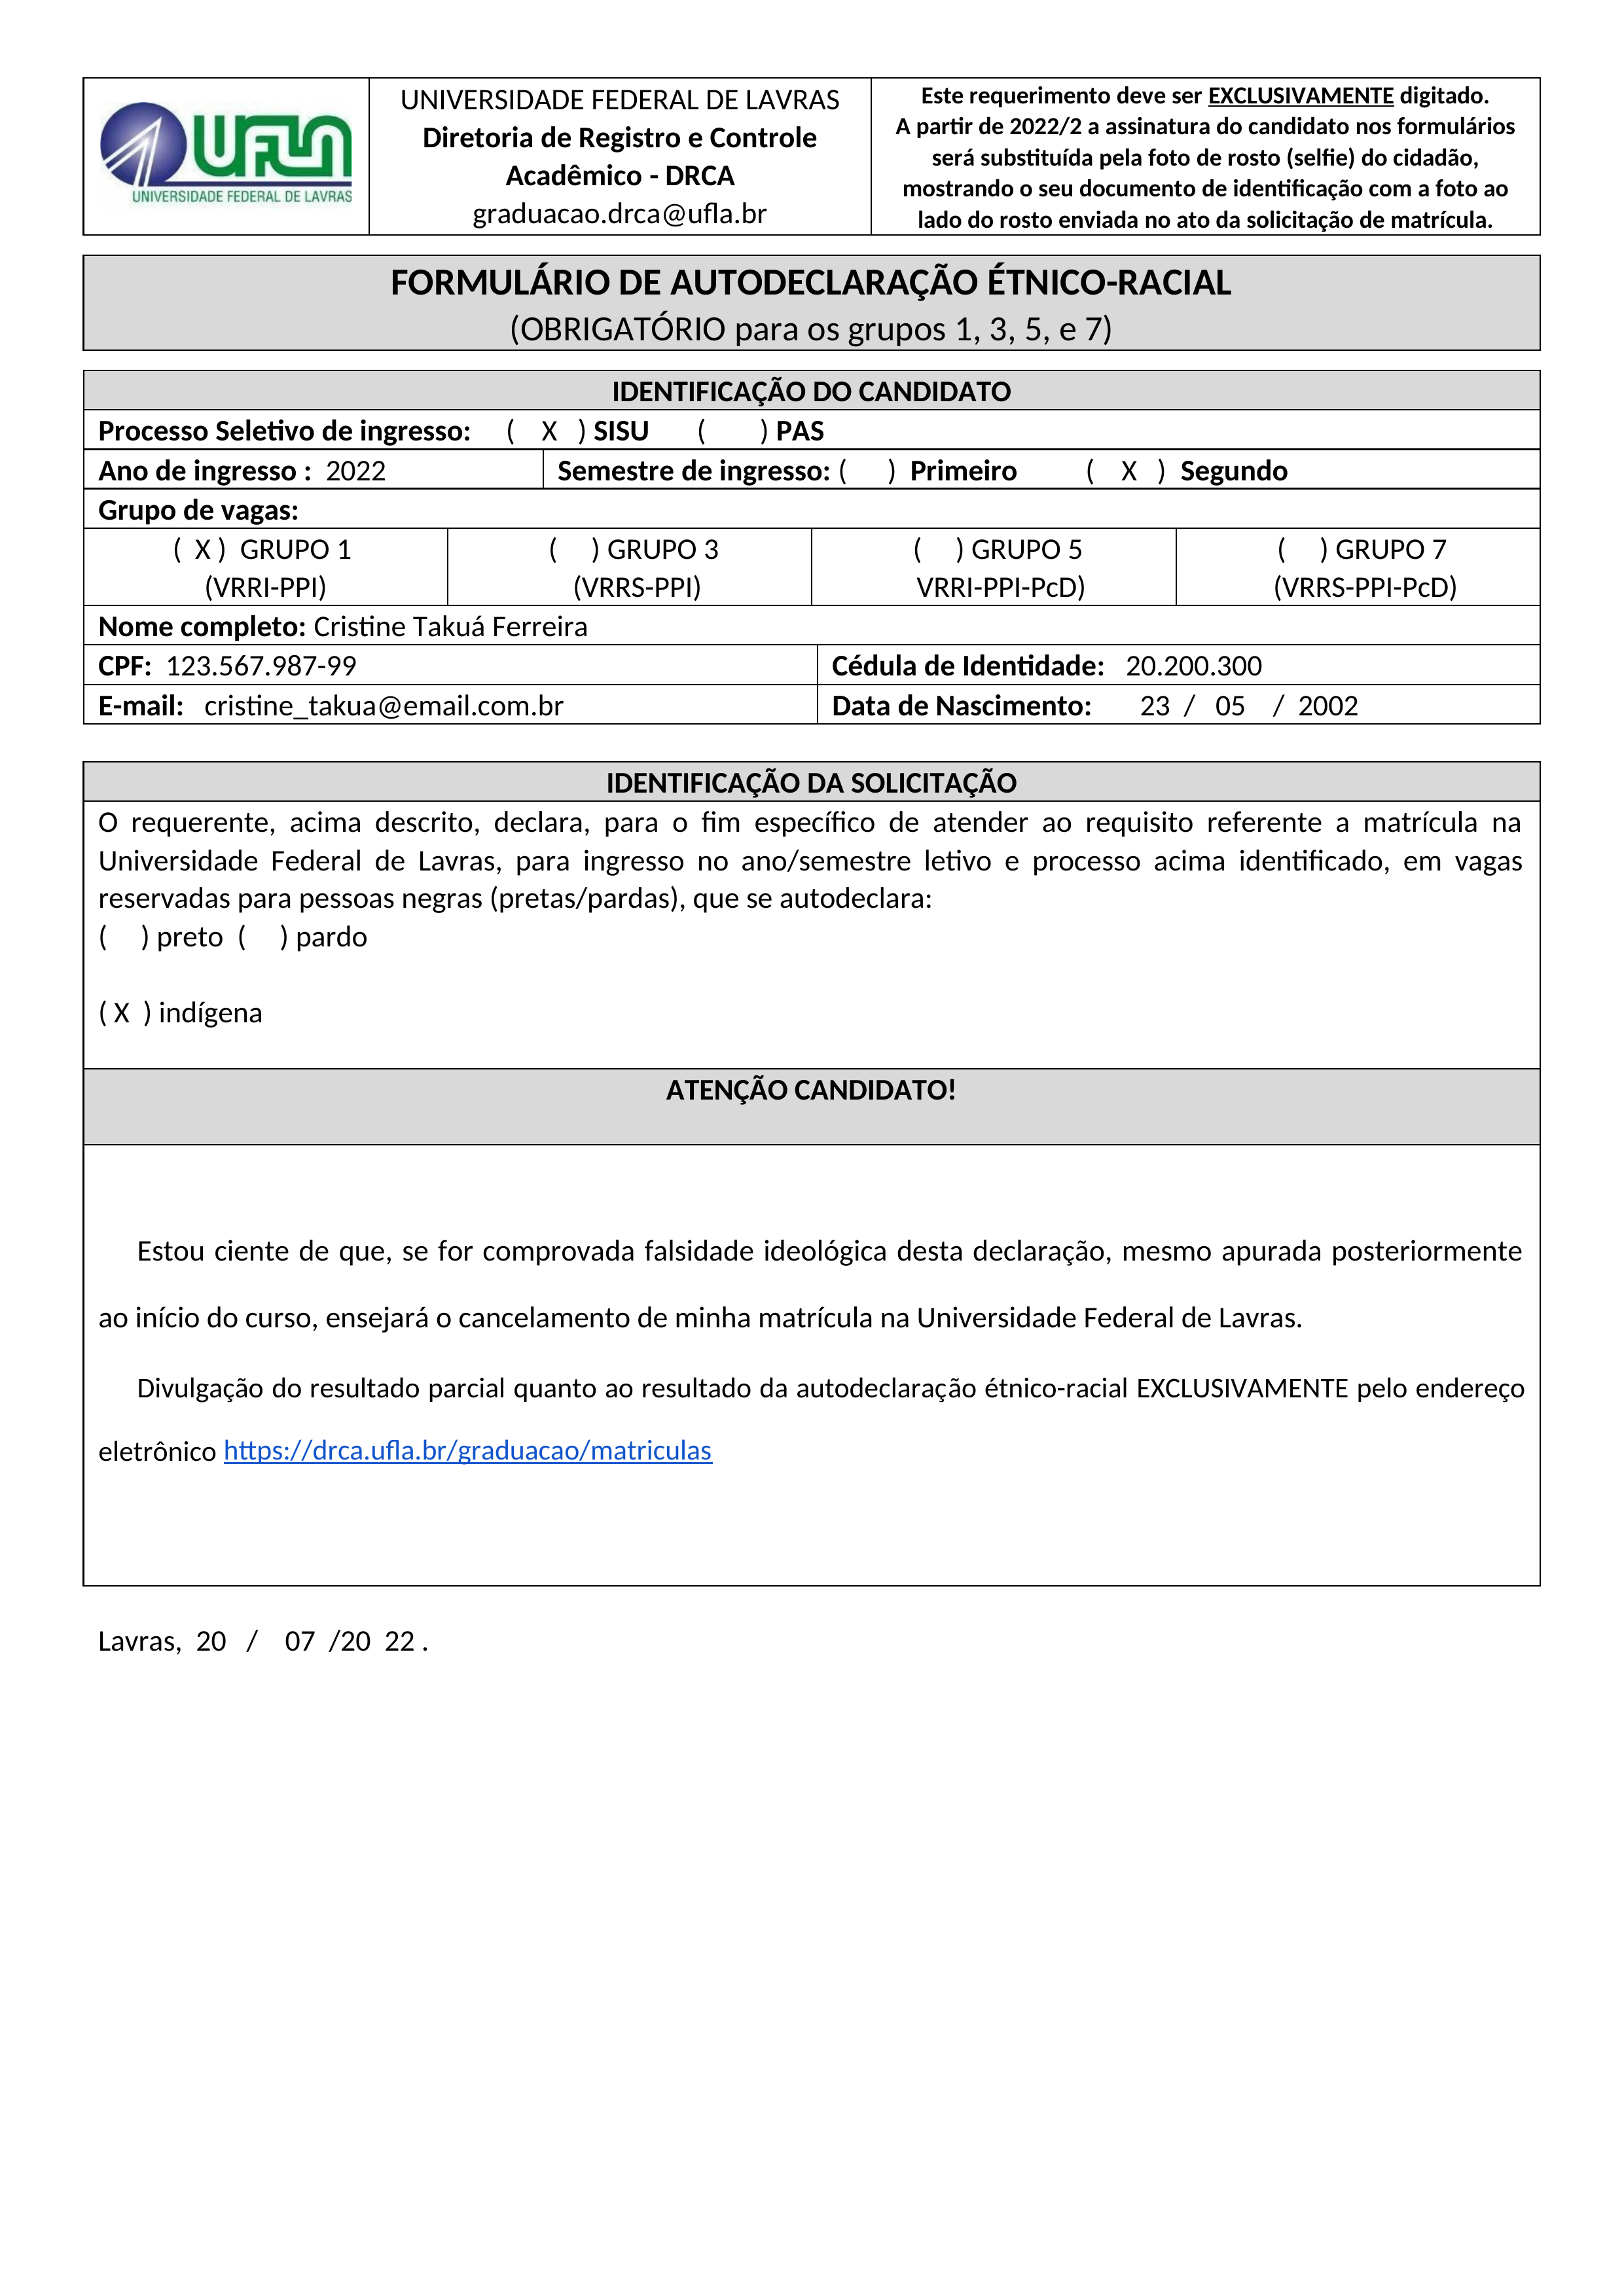
Este requerimento deve ser EXCLUSIVAMENTE digitado.
UNIVERSIDADE FEDERAL DE LAVRAS
UFLA
A partir de 2022/2 a assinatura do candidato nos formulários será substituída pela foto de rosto (selfie) do cidadão, mostrando o seu documento de identificação com a foto ao lado do rosto enviada no ato da solicitação de matrícula.
Diretoria de Registro e Controle Acadêmico - DRCA
UNIVERSIDADE FEDERAL DE LAVRAS
graduacao.drca@ufla.br
FORMULÁRIO DE AUTODECLARAÇÃO ÉTNICO-RACIAL
(OBRIGATÓRIO para os grupos 1, 3, 5, e 7)
IDENTIFICAÇÃO DO CANDIDATO
Processo Seletivo de ingresso:
() PAS
SISU
(X)
Ano de ingresso:
2022
Semestre de ingresso:
() Primeiro
Segundo
(X)
Grupo de vagas:
() GRUPO 3 (VRRS-PPI)
() GRUPO 5 VRRI-PPI-PcD)
() GRUPO 7 (VRRS-PPI-PcD)
GRUPO 1 (VRRI-PPI)
(X)
Nome completo:
Cristine Takuá Ferreira
Cédula de Identidade:
20.200.300
CPF:
123.567.987-99
E-mail:
cristine_takua@email.com.br
Data de Nascimento:
23/05/2002
IDENTIFICAÇÃO DA SOLICITAÇÃO
O requerente, acima descrito, declara, para o fim específico de atender ao requisito referente a matrícula na Universidade Federal de Lavras, para ingresso no ano/semestre letivo e processo acima identificado, em vagas reservadas para pessoas negras (pretas/pardas), que se autodeclara:
() preto
() pardo
indígena
(X)
ATENÇÃO CANDIDATO!
Estou ciente de que, se for comprovada falsidade ideológica desta declaração, mesmo apurada posteriormente ao início do curso, ensejará o cancelamento de minha matrícula na Universidade Federal de Lavras.
Divulgação do resultado parcial quanto ao resultado da autodeclaração étnico-racial EXCLUSIVAMENTE pelo endereço eletrônico https://drca.ufla.br/graduacao/matriculas
Lavras, 20/07/2022.